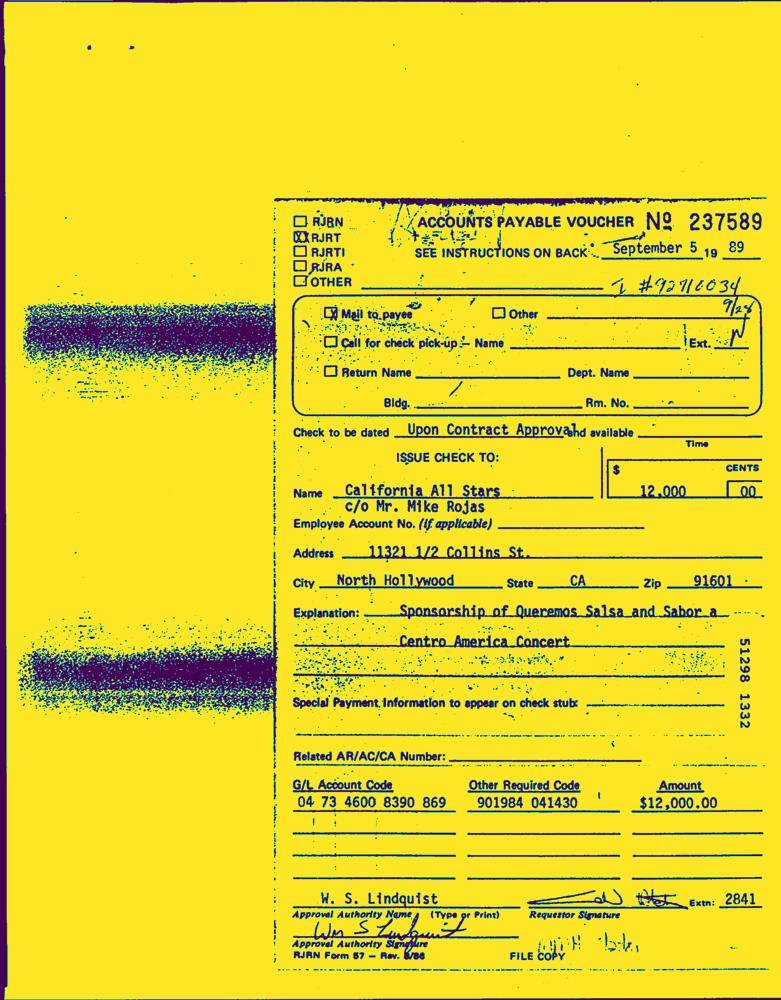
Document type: Invoice-Doc